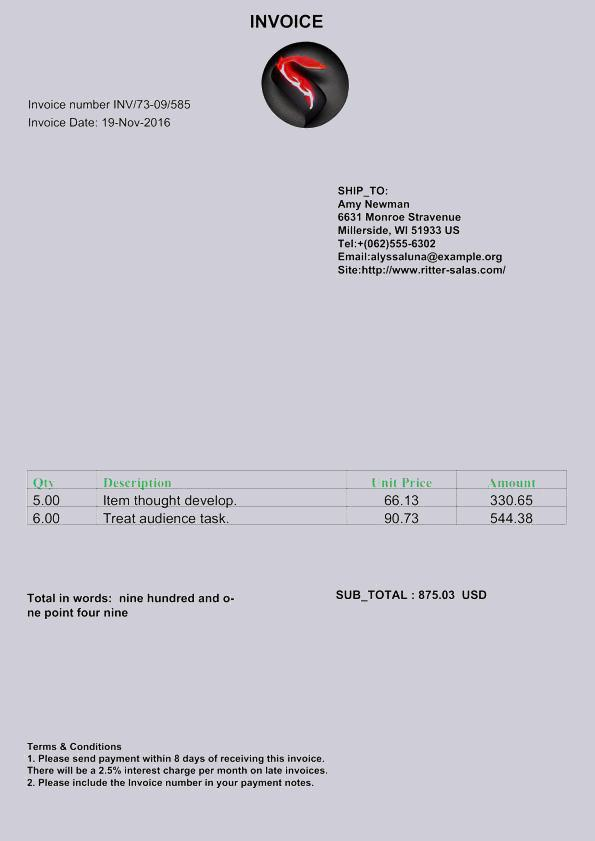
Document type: Invoice